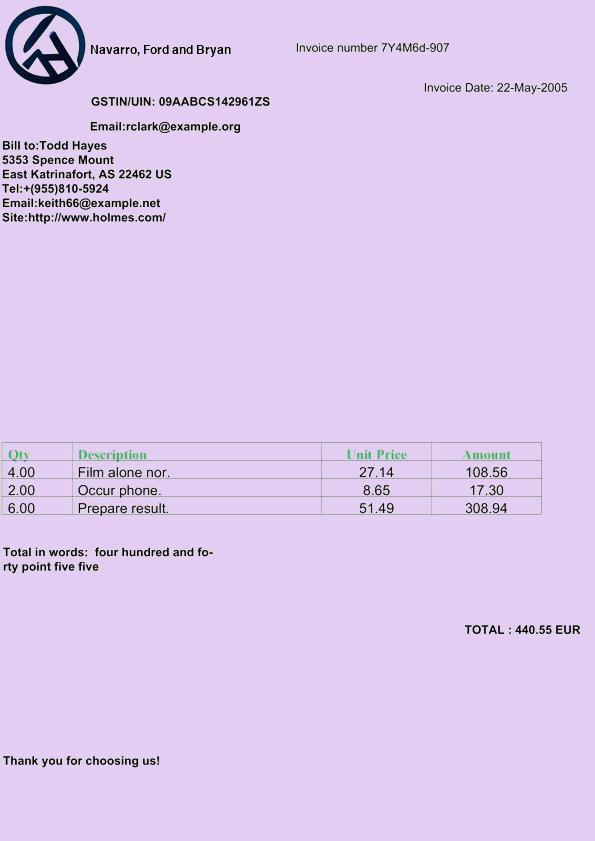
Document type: Invoice